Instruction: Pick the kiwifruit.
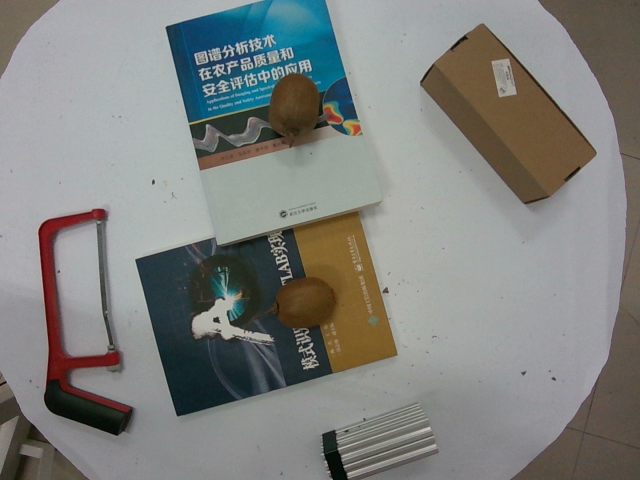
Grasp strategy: vertical